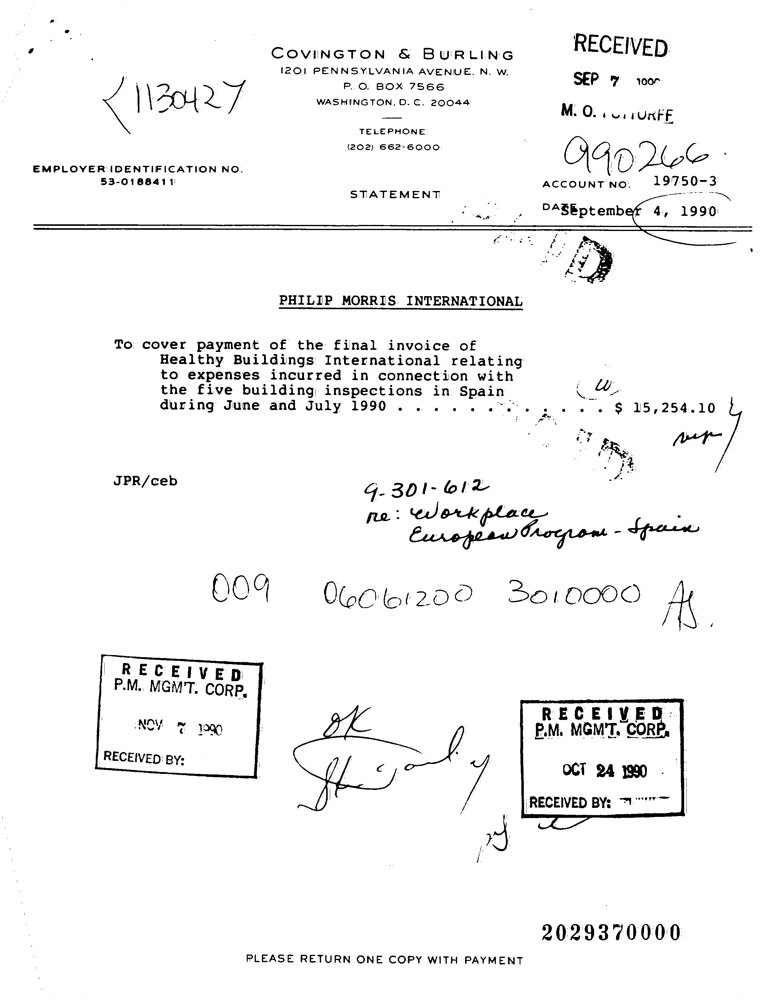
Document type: Invoice